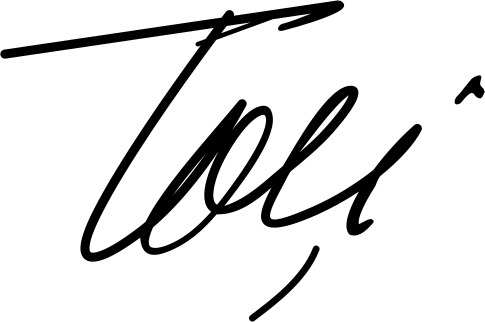
Signature of: terenzio tocci